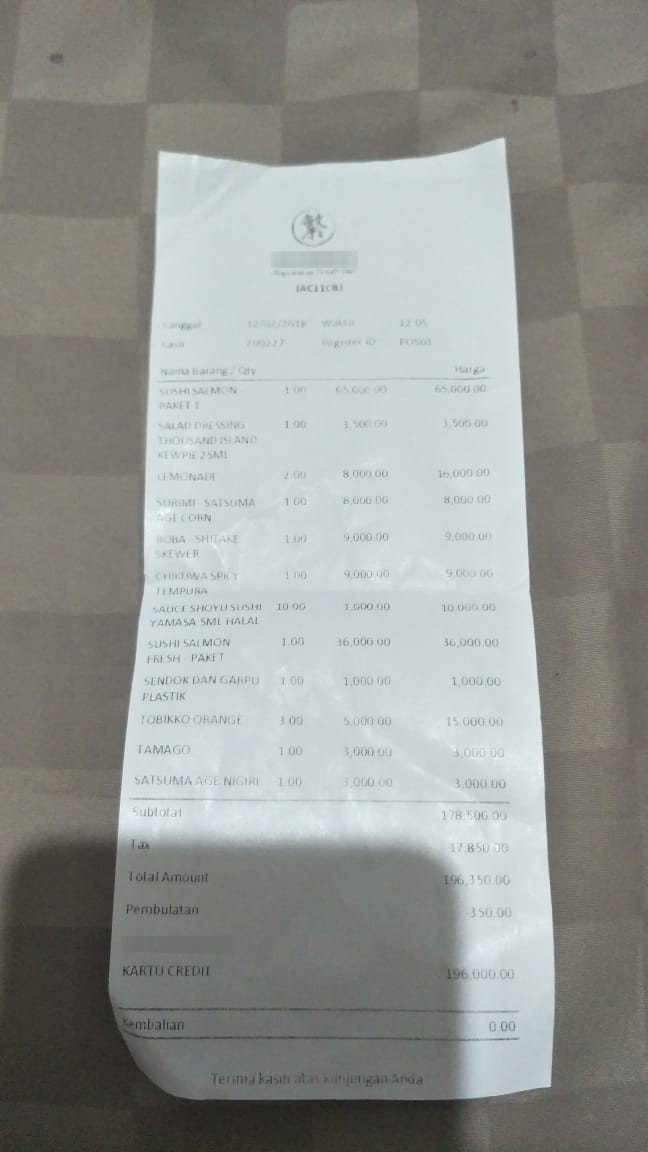
Number of items: 12
Subtotal: 178,500.00
Tax: 17,850.00
Total: 196,350.00
OCR text regions:
text: SUSHI
text: SALMON
text: 1.00
text: 65,000.00
text: 65,000.00
text: SALAD
text: DRESSING
text: THOUSAND
text: ISLAND
text: 1.00
text: 3,500.00
text: 3,500.00
text: LEMONADE
text: 2.00
text: 8,000.00
text: 16,000.00
text: SHRIMP
text: SATSUMA
text: 1.00
text: 8,000.00
text: 8,000.00
text: SHITAKE
text: SKEWER
text: 1.00
text: 9,000.00
text: 9,000.00
text: SPICY
text: TEMPURA
text: 1.00
text: 9,000.00
text: 9,000.00
text: SAUCE
text: SHOYU
text: SUSHI
text: YAMASA
text: HALAL
text: 10.00
text: 1,000.00
text: 10,000.00
text: SUSHI
text: SALMON
text: FRESH
text: PAKET
text: 1.00
text: 36,000.00
text: 36,000.00
text: SENDOK
text: DAN
text: GARPU
text: PLASTIK
text: 1.00
text: 1,000.00
text: 1,000.00
text: TOBIKKO
text: ORANGE
text: 3.00
text: 5,000.00
text: 15,000.00
text: TAMAGO
text: 1.00
text: 3,000.00
text: 3,000.00
text: SATSUMA
text: AGE
text: NIGIRI
text: 1.00
text: 3,000.00
text: 3,000.00
text: Subtotal
text: 178,500.00
text: Tax
text: 17,850.00
text: Total
text: Amount
text: 196,350.00
text: Pembulatan
text: -350.00
text: KARTU
text: CREDIT
text: 196,000.00
text: Kembalian
text: 0.00